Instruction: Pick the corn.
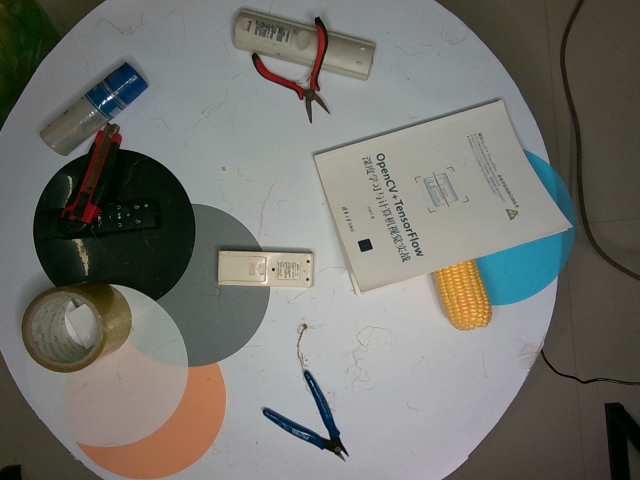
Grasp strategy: vertical